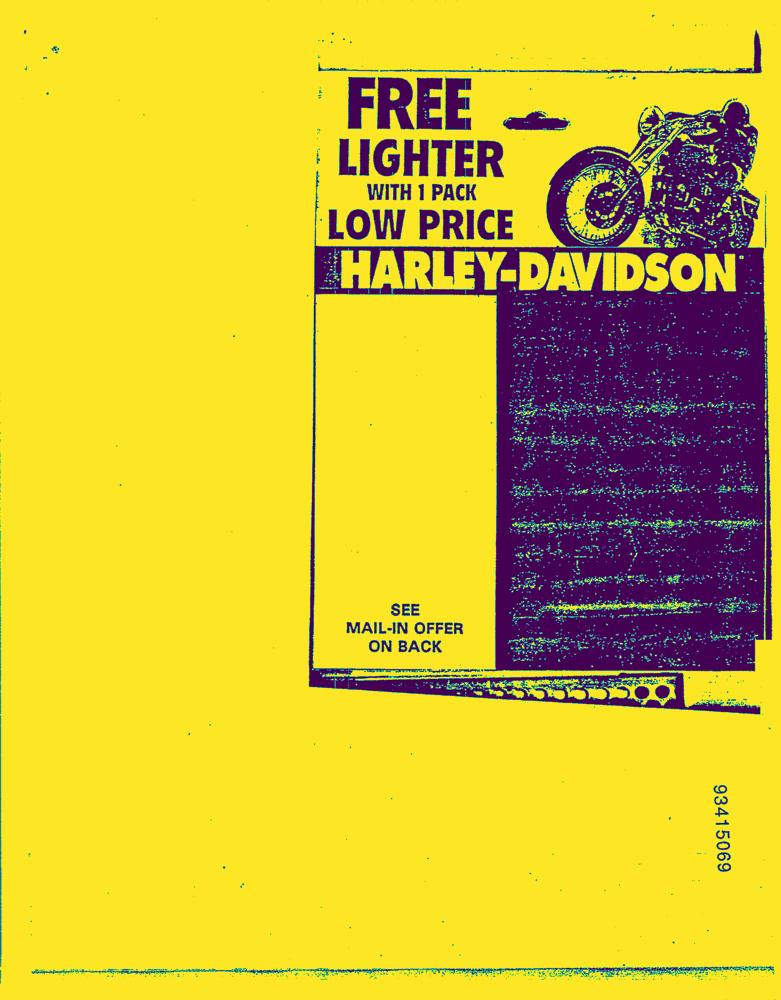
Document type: AD